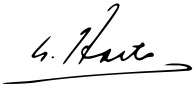
Signature of: suharto